Patient: Male, age 37
A 37-year-old male, office worker, began to suffer from cough, breathing difficulty and upper back pain six months ago; afterwards, he experienced worsening shortness of breath, as well as chest wall and upper back swelling and pain. He denied expectoration, fever, or hemoptysis prior to admission. He denied any birds and poultry contact, aspiration, or recent travel. Noteworthily, he suffered from poorly controlled diabetes and severe periodontal disease for 3 years, which induced more than 12 teeth loss.
After hospitalization, he developed fever with a maximum body temperature of 39 C. He felt the left upper back haphalgesia, while the anterior and lateral chest wall swelling and pain without skin temperature arisen. Pressure sore (1 x 1 cm) on the buttock was noted by physical examination. The laboratory tests demonstrated increased blood glucose (32 mmol/L), procalcitonin (1.41 ng/mL), and white blood cell counts (18.28x109/L) with 92.0% neutrophils, but without acute hypoxemic respiratory failure on room air (arterial blood gas: PH 7.49; PCO2 43.2 mmHg; PAO2 68.7 mmHg; HCO3 26.6 mEq/L). Liver and renal function, autoimmune antibody tests, ANCA detection, as well as molecular assay for tuberculosis were otherwise unremarkable. Transthoracic echocardiography and blood culture found no evidence of infective endocarditis or bacteraemia.
The PET/CT and thoracic MRI revealed multiple cavity lesions in the middle and upper lungs, intermuscular abscess on the lateral chest and abdominal wall, as well as T3-T4 thoracic vertebral destruction (Figures 1 and 2). Transbronchial lung biopsy revealed hyperplastic epithelioid foci with numerous neutrophil infiltration, indicating pyogenic granulomatous inflammation. The mNGS in bronchoalveolar lavage fluid (BALF) and lung tissue samples detected EB virus and staphylococcus epidermidis, but no tuberculosis or aspergillosis, whereas the thoracic abscess continued to deteriorate, which had no response to empirical antifungal agents. Furthermore, the bacterial culture onsite and mNGS in thoracic wall intermuscular abscess, obtained from percutaneous puncture under ultrasound guidance, indicated Streptococcus constellatus, which was susceptible to vancomycin, penicillin G, linezolid, cefotaxime and levofloxacin by drug sensitivity test. Afterwards, his fever allayed, the thoracic swelling and pain alleviated, and the lung cavity lesions were shrunk following the treatment with piperacillin-tazobactam (4.5g q8h) and levofloxacin (0.5g qd), as well as drainage of thoracic wall intermuscular abscess (Figure 3B and E), compared with those of pre-therapy (Figure 3A and D). The duration of antibiotic use was eight weeks. Three months post-discharge, this patient was clinically stable, the chest CT showed the lung cavity lesions were mostly resolution, as well as the thoracic wall intermuscular abscess was significantly decreased (Figure 3C and F), whereas this patient refused thoracic spinal surgery for his own concern of surgical risk and financial reason.
Keywords: streptococcus constellatus, metagenomic next‑generation sequencing, pulmonary cavity, thoracic wall abscess, vertebral destruction
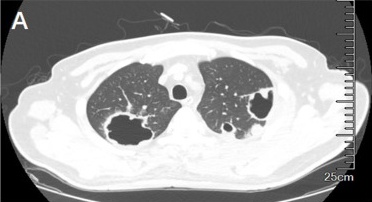
Image caption: PET/CT imaging on pulmonary cavity lesions and thoracic wall abscess. (A and B) CT imaging on multiple lung cavity lesions in the upper lobes.